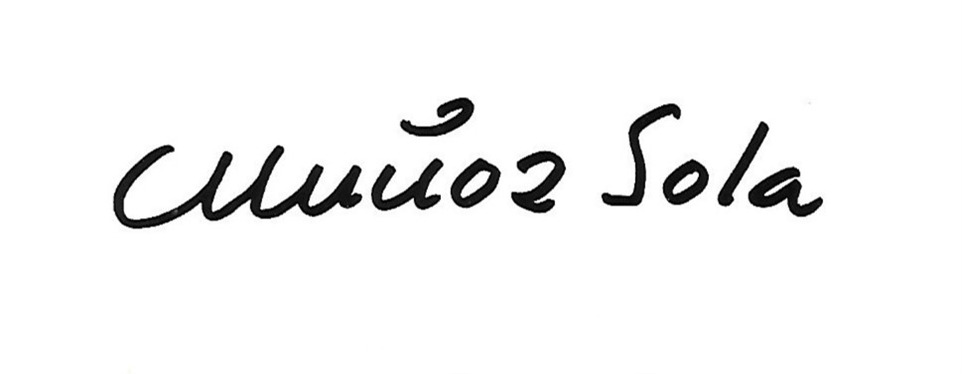
Signature of: césar muñoz sola